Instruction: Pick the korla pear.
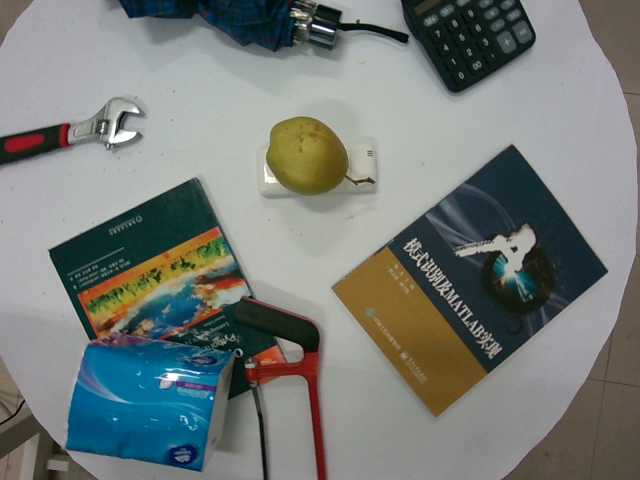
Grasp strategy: vertical